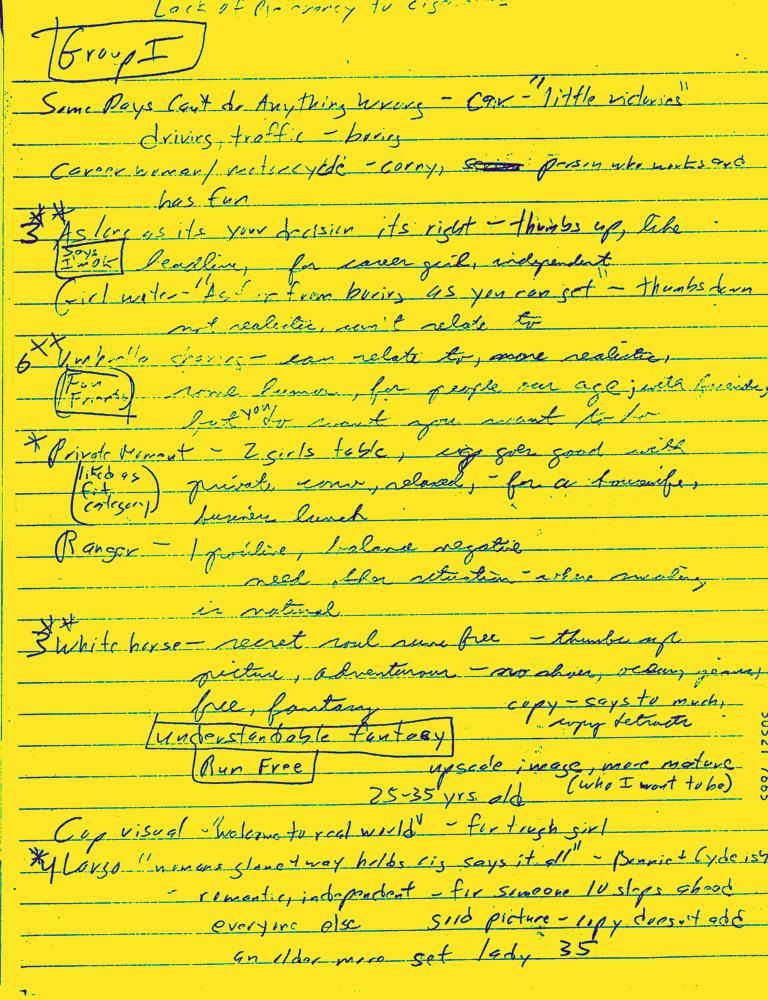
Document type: Hand-Written